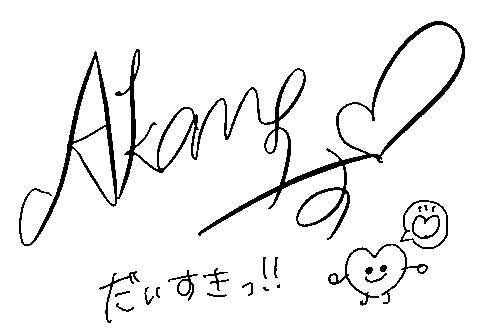
Signature of: suzu akane